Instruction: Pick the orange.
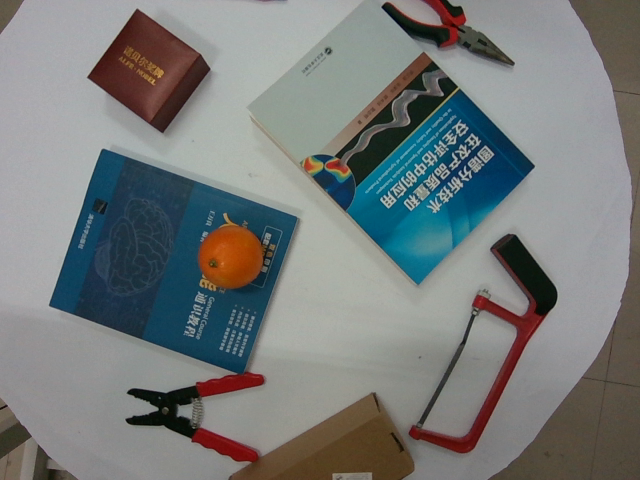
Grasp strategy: vertical